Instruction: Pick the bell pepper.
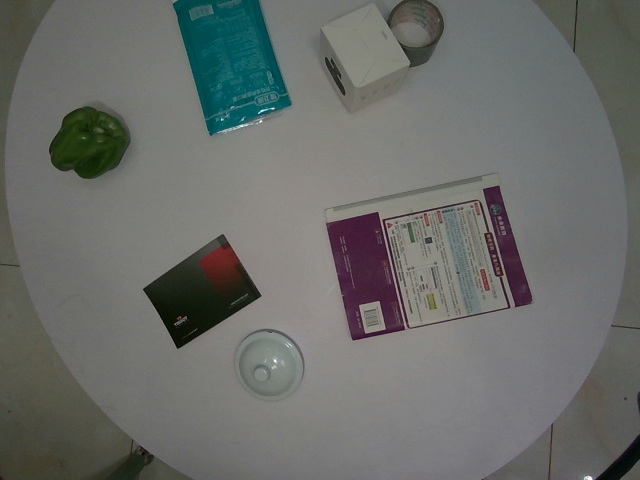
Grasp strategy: vertical